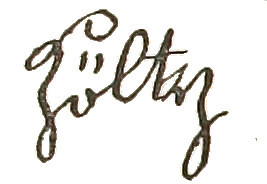
Signature of: ludwig christoph heinrich hölty